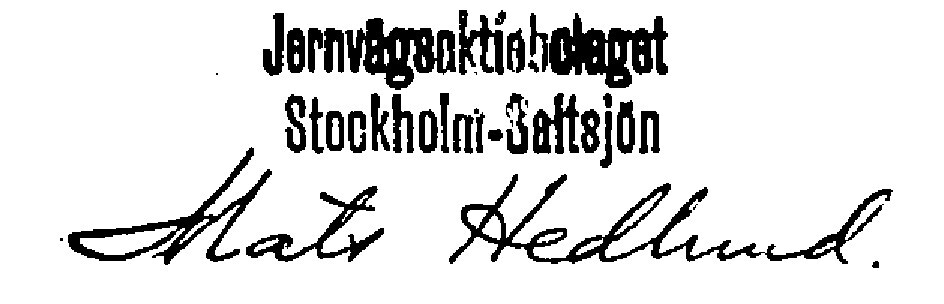
Signature of: mats hedlund